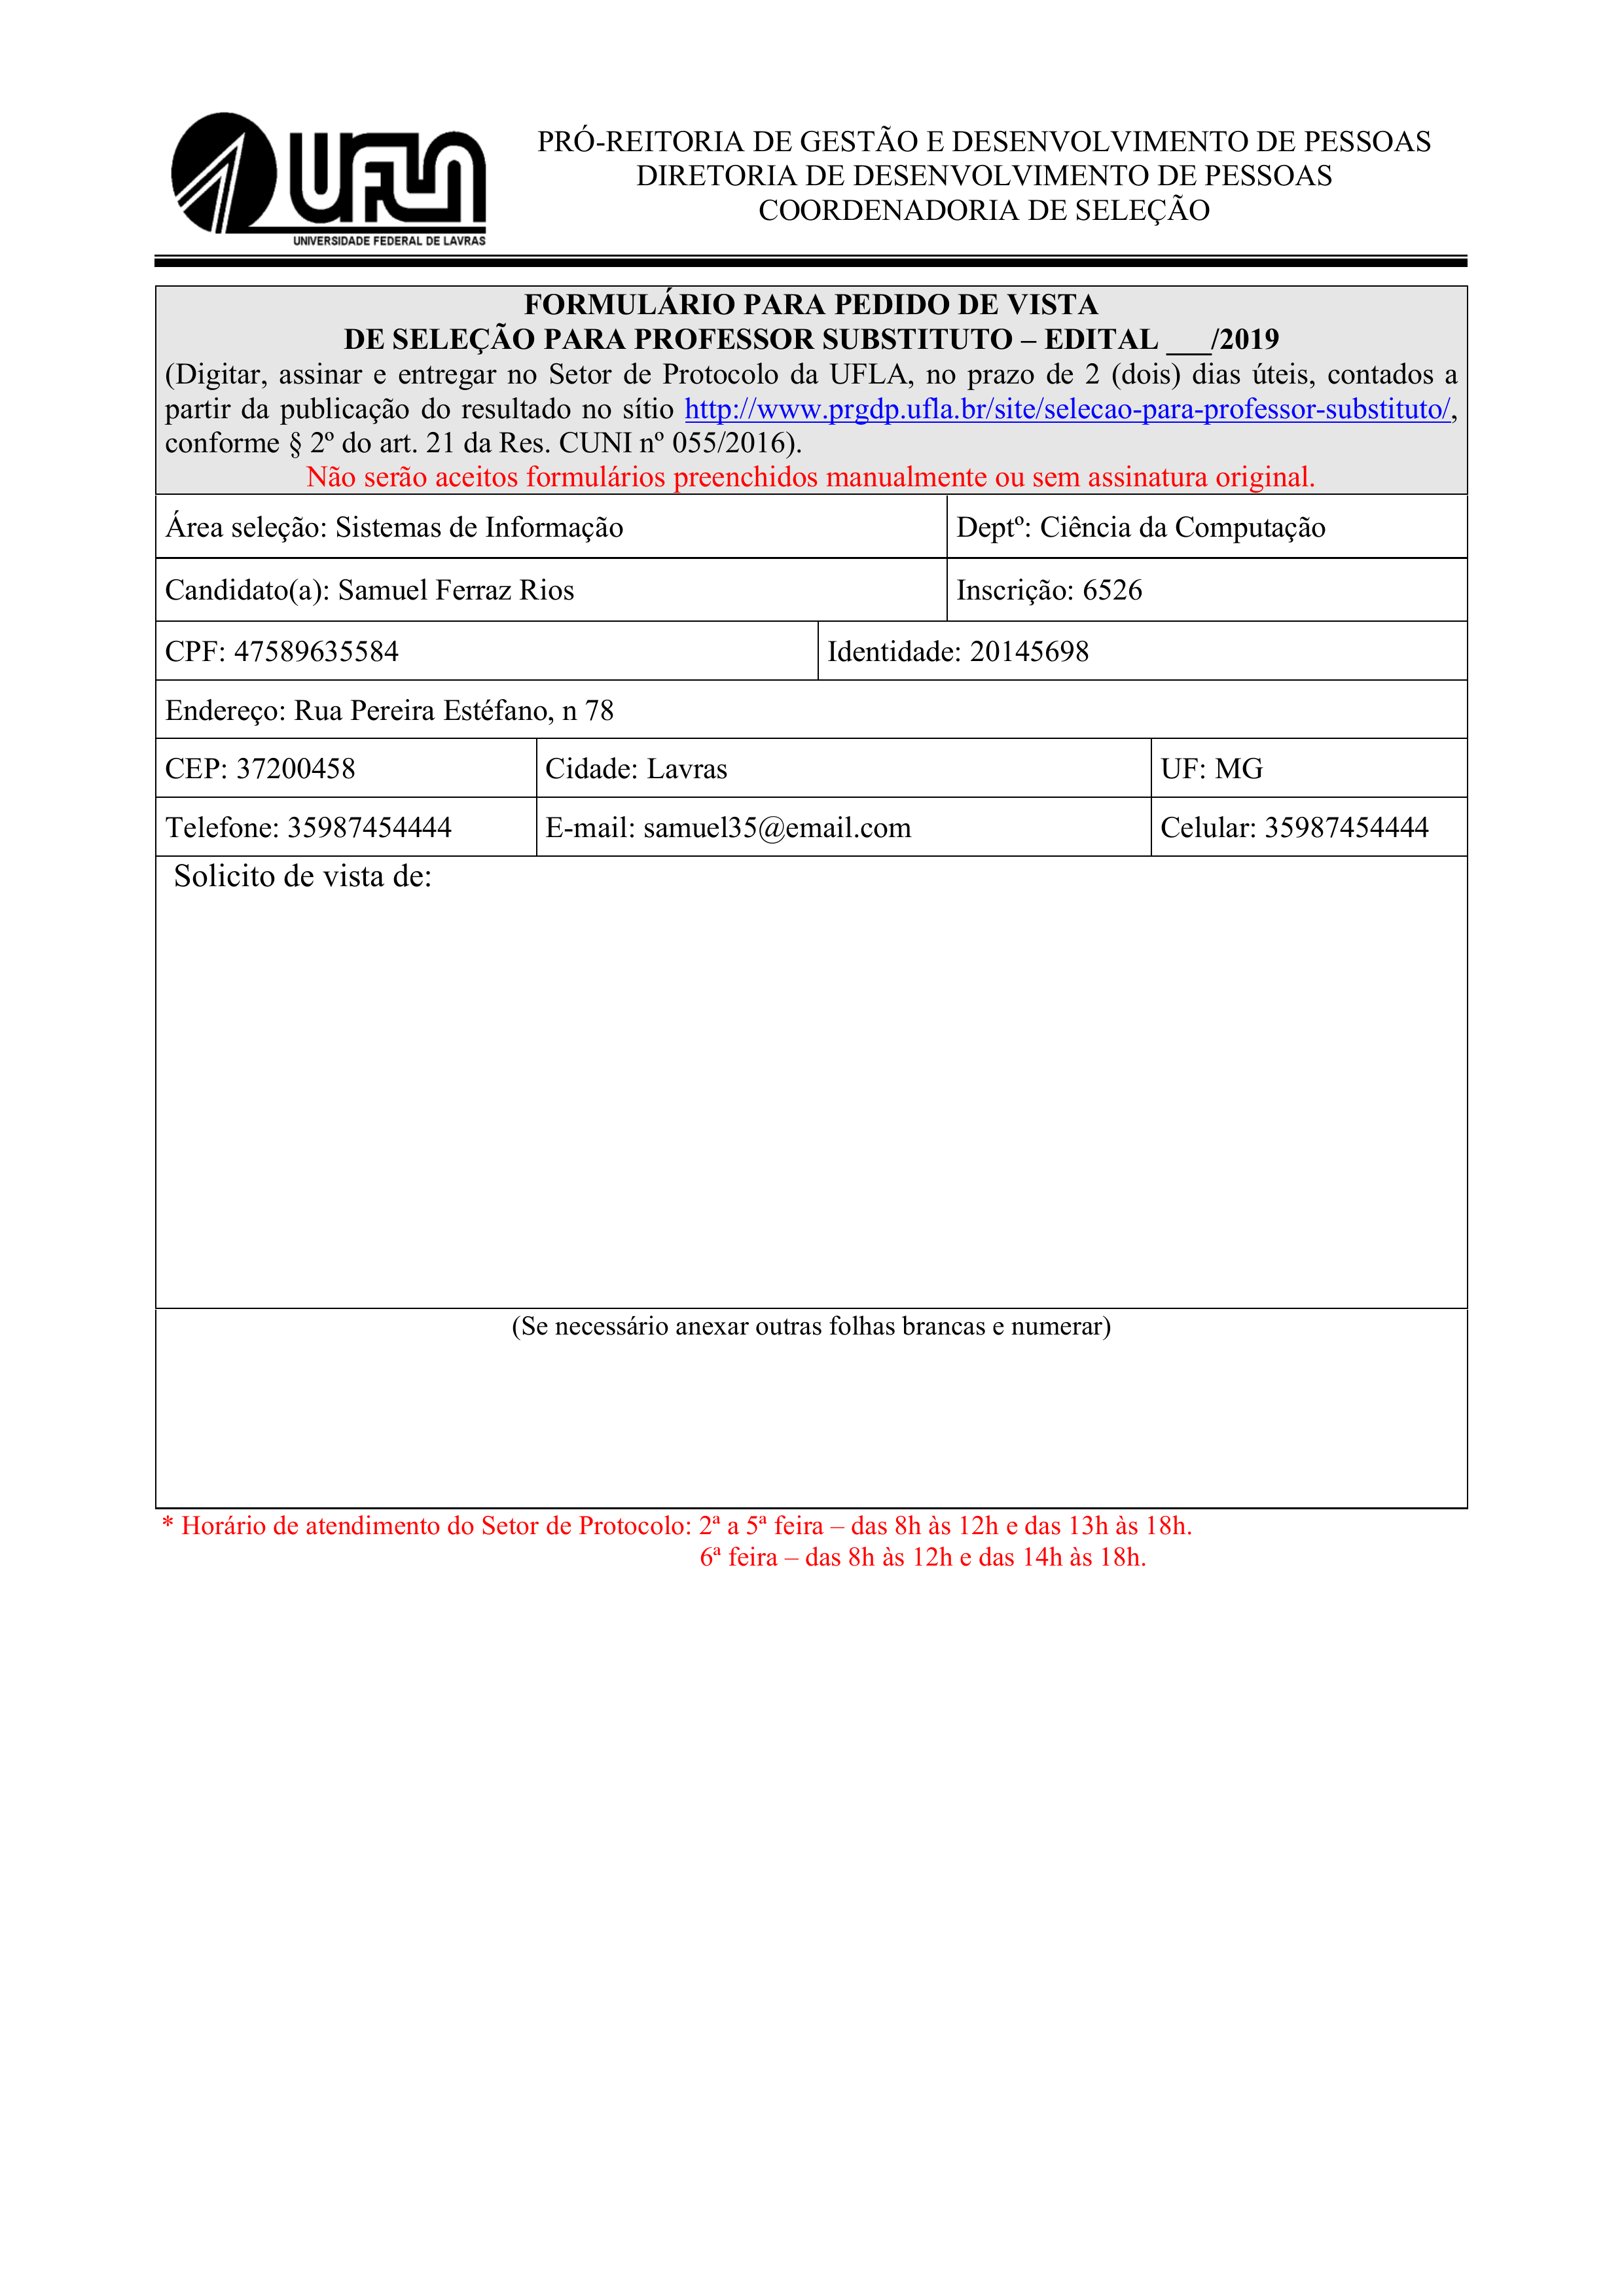
PRÓ-REITORIA DE GESTÃO E DESENVOLVIMENTO DE PESSOAS
UFLA
DIRETORIA DE DESENVOLVIMENTO DE PESSOAS
COORDENADORIA DE SELEÇÃO
UNIVERSIDADE FEDERAL DE LAVRAS
FORMULÁRIO PARA PEDIDO DE VISTA DE SELEÇÃO PARA PROFESSOR SUBSTITUTO - EDITAL — /2019
(Digitar, assinar e entregàr no Setor de Protocolo da UFLA, no prazo de 2 (dois)_dias uteis, contados a partir da publicação do resultado no sitio http://www.prgdp.ufla.bi/site/selecao-para-professor-substituto/, conforme $ 2º do art. 21 da Res. CUNI nº 055/2016).
Não serão aceitos formulários preenchidos manualmente ou sem assinatura original.
Área seleção:
Sistemas de Informação
Deptº:
Ciência da Computação
Candidato(a):
Samuel Ferraz Rios
Inscrição:
6526
Identidade:
20145698
CPF:
47589635584
Endereço:
Rua Pereira Estéfano, n 78
Cidade:
Lavras
CEP:
37200458
UF:
MG
Telefone:
35987454444
E-mail:
samuel35@email.com
Celular:
35987454444
Solicito de vista de:
(Se necessário anexar outras folhas brancas e numerar)
* Horário de atendimento do Setor de Protocolo: 2º a 5º feira — das 8h às 12h e das 13h às 18h. 6º feira — das 8h às 12h e das 14h às 18h.